Question: What is the potential diagnosis?
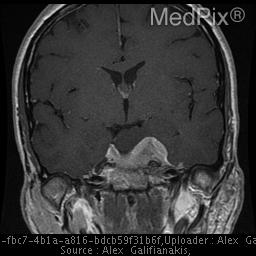
Answer: The possible diagnosis includes Meningioma with adjacent arachnoid cyst
Cystic Meningioma
Invasive pituitary adenoma
Metastasis
Schwannoma.